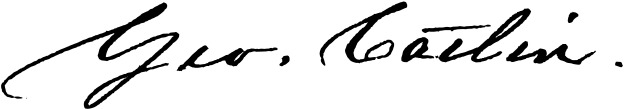
Signature of: george catlin